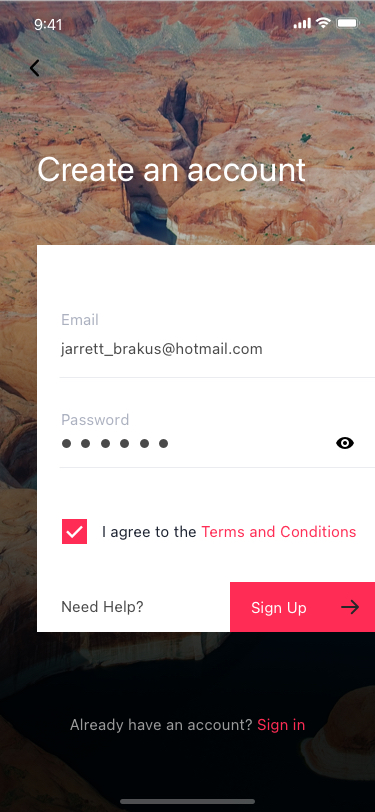
Text in this UI design:
Sign In
Password
Email
Remember me
Sign In
Forgot password?
Create an account
Need Help?
Already have an account? Sign in
jarrett_brakus@hotmail.com
Email
Password
Sign Up
I agree to the Terms and Conditions